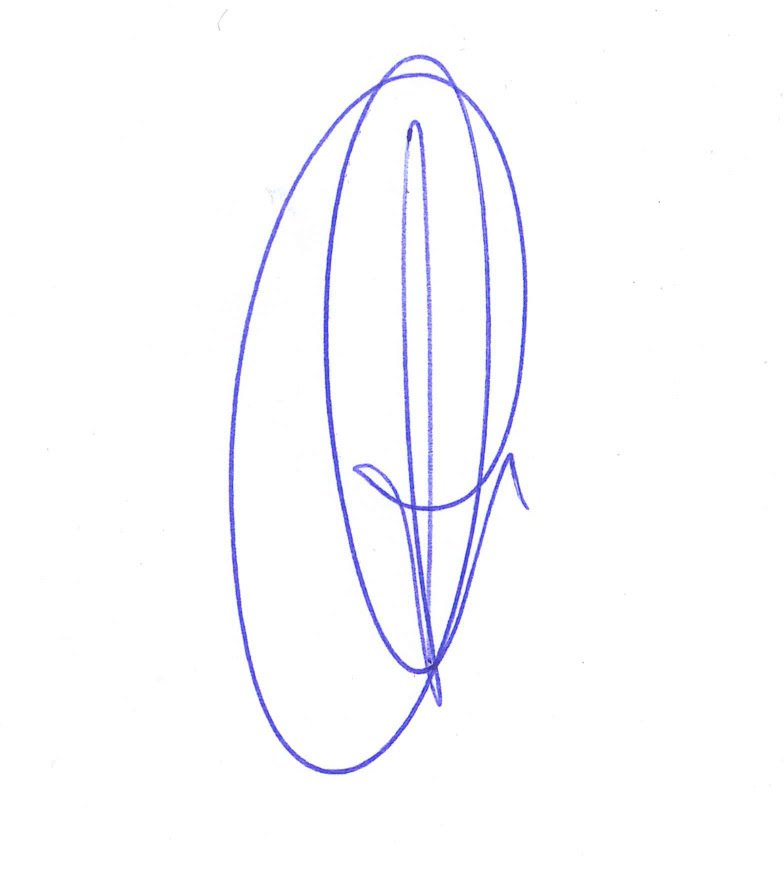
Signature of: jordi cuixart i navarro